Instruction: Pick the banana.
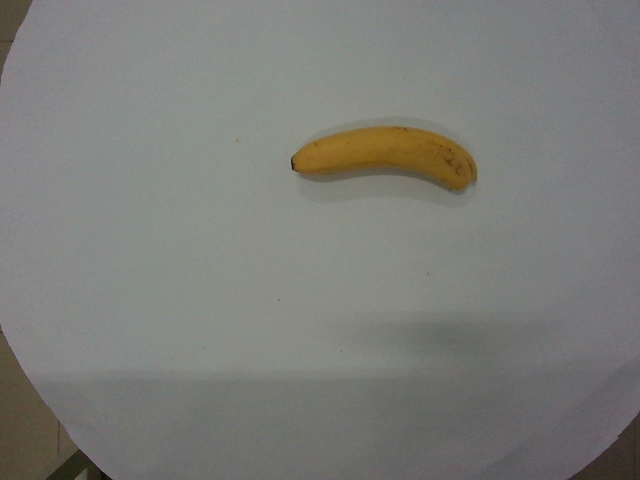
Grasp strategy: vertical